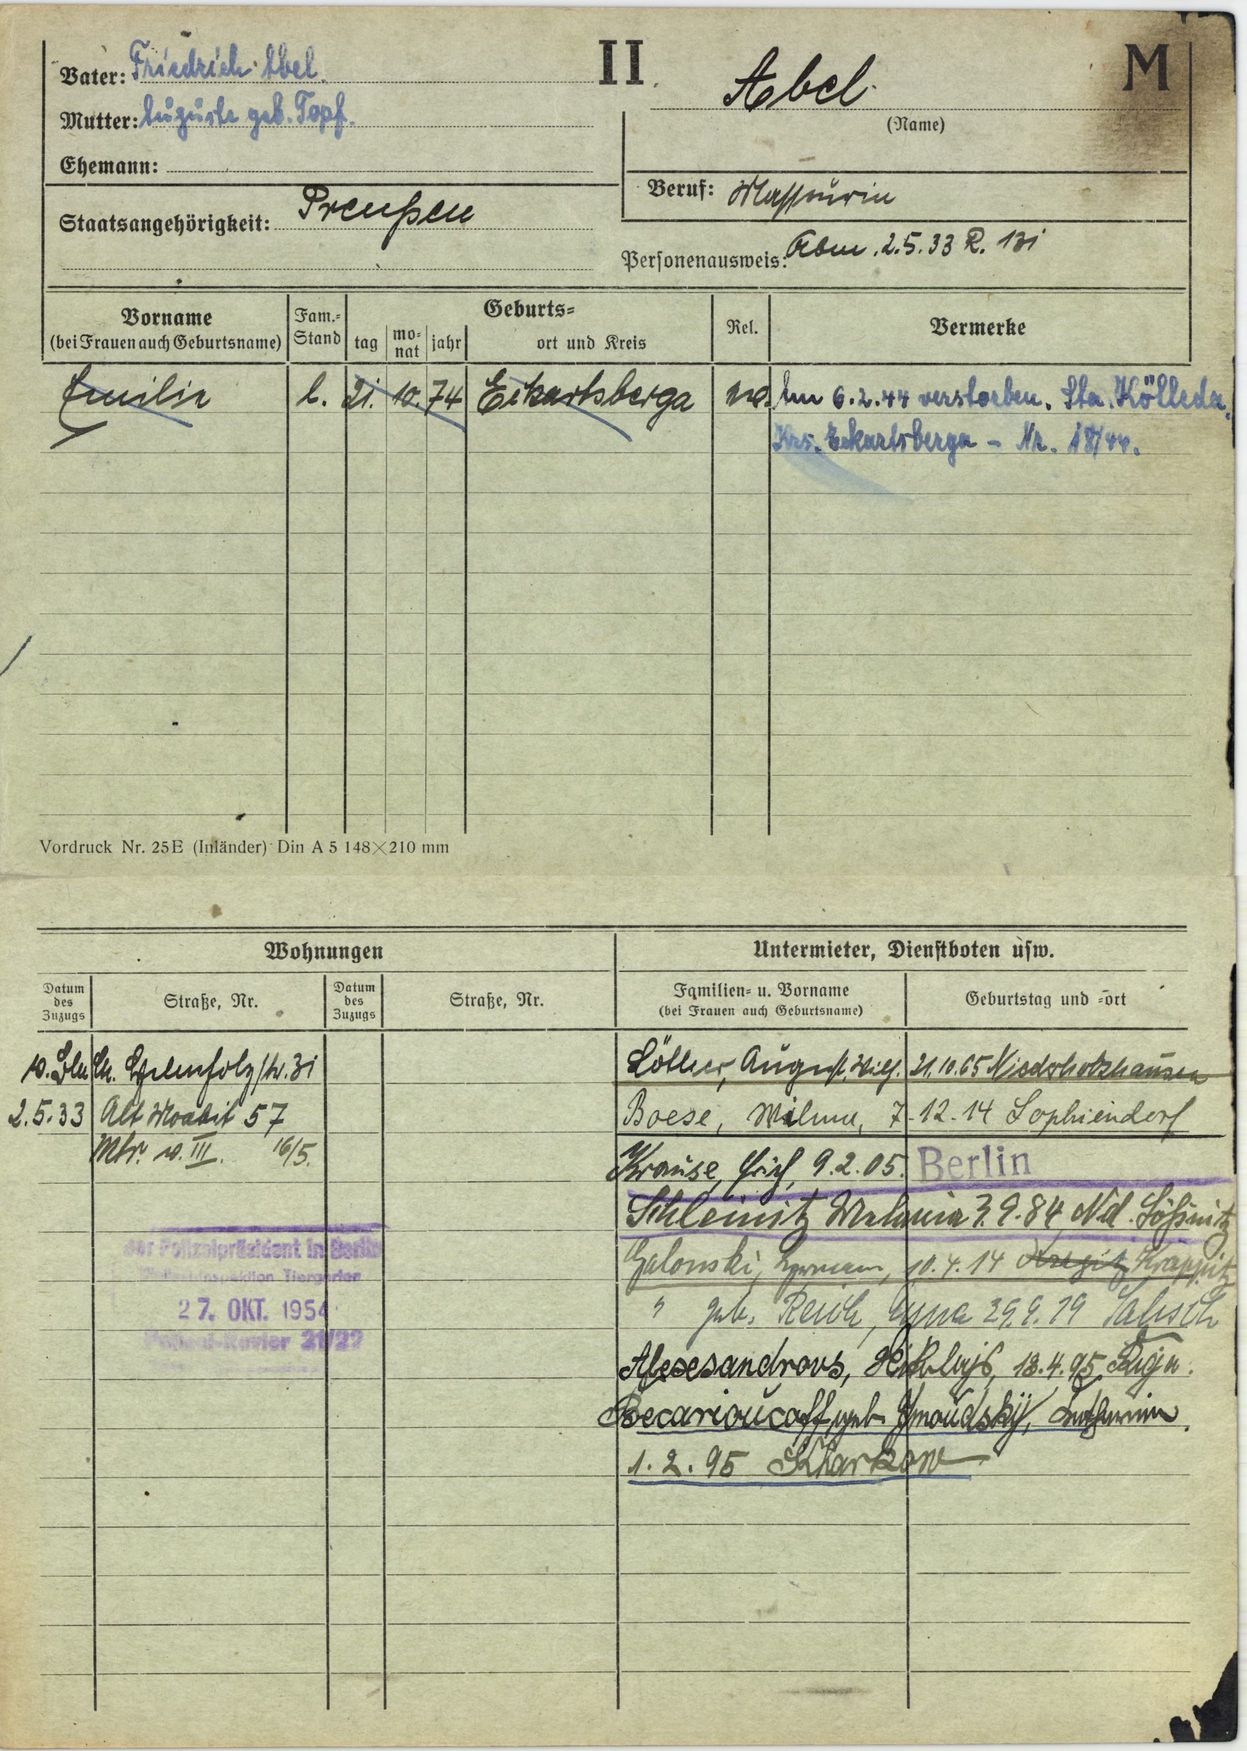
Abel